Question: What type of tax is indicated in the document, personal property or real estate?
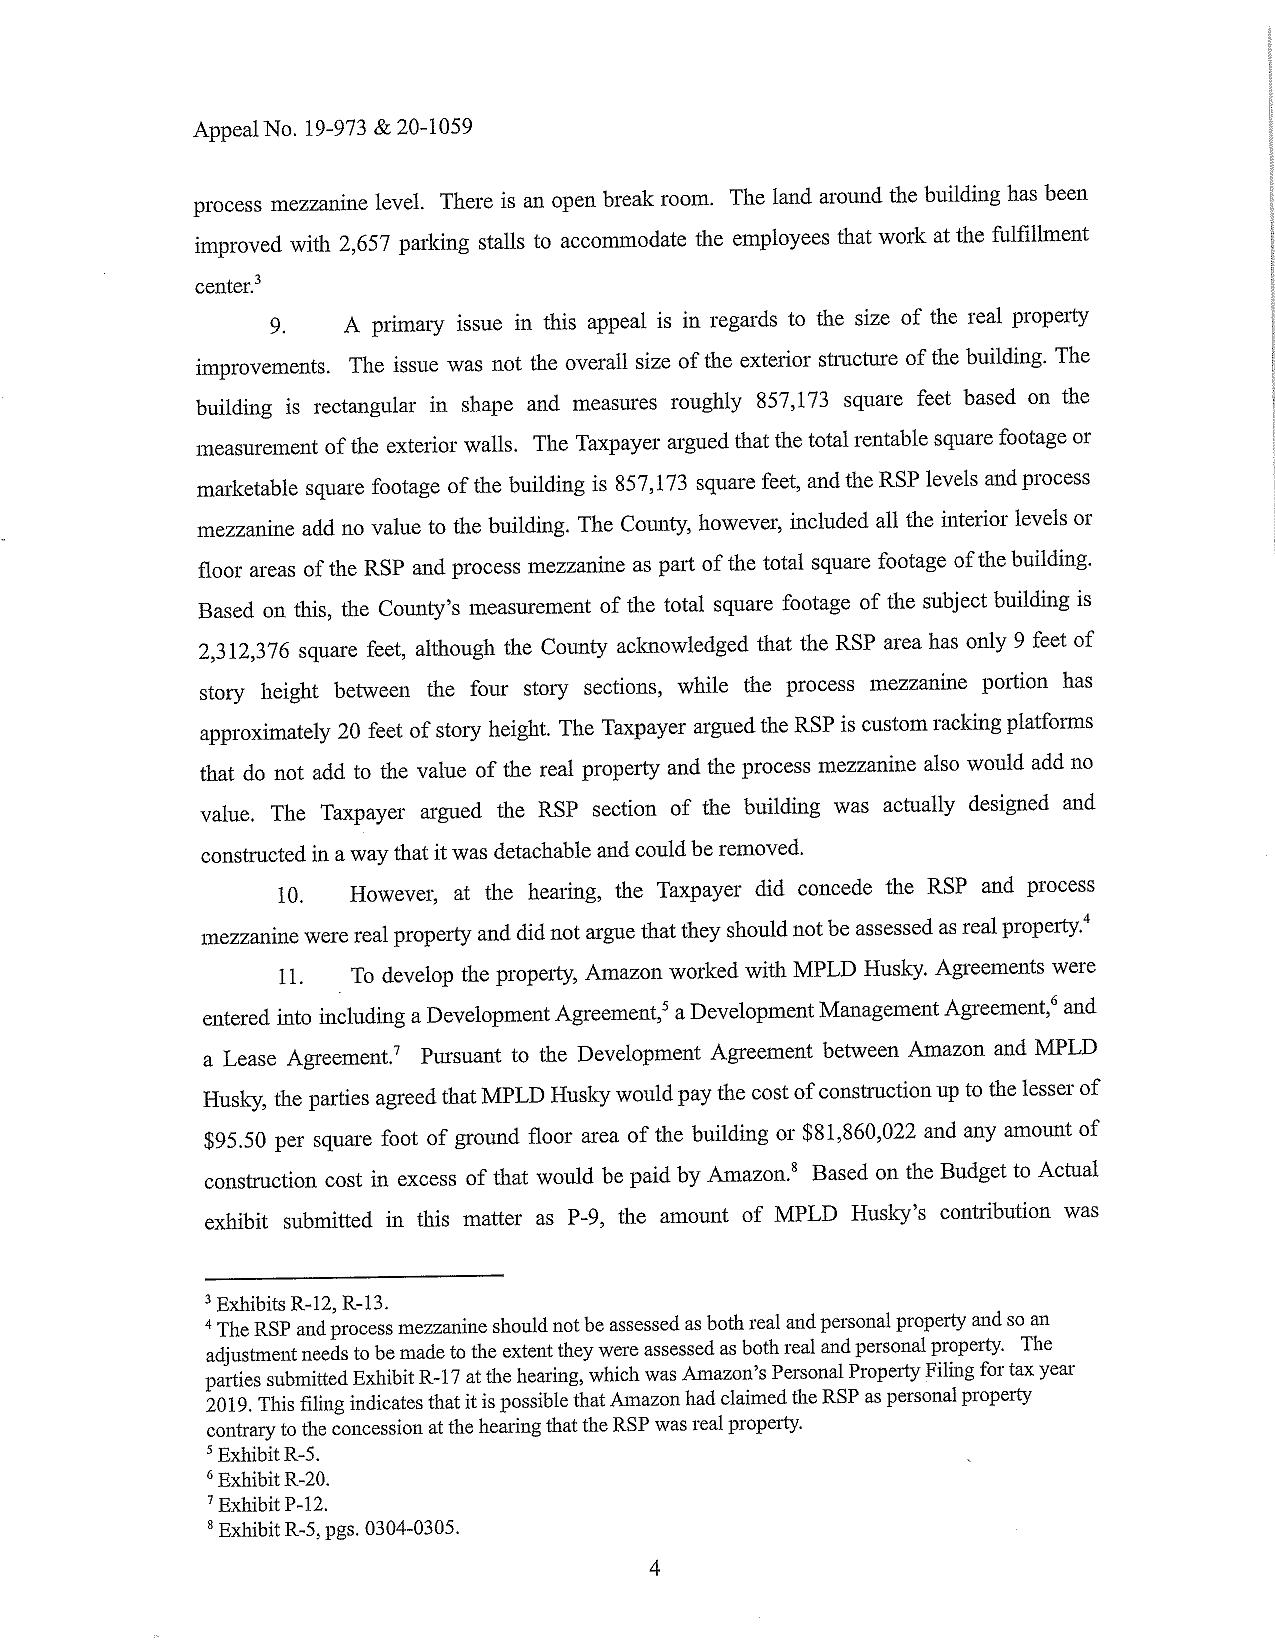
Answer: "Real Estate Tax"